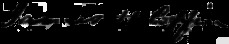
Signature of: james henry coffin